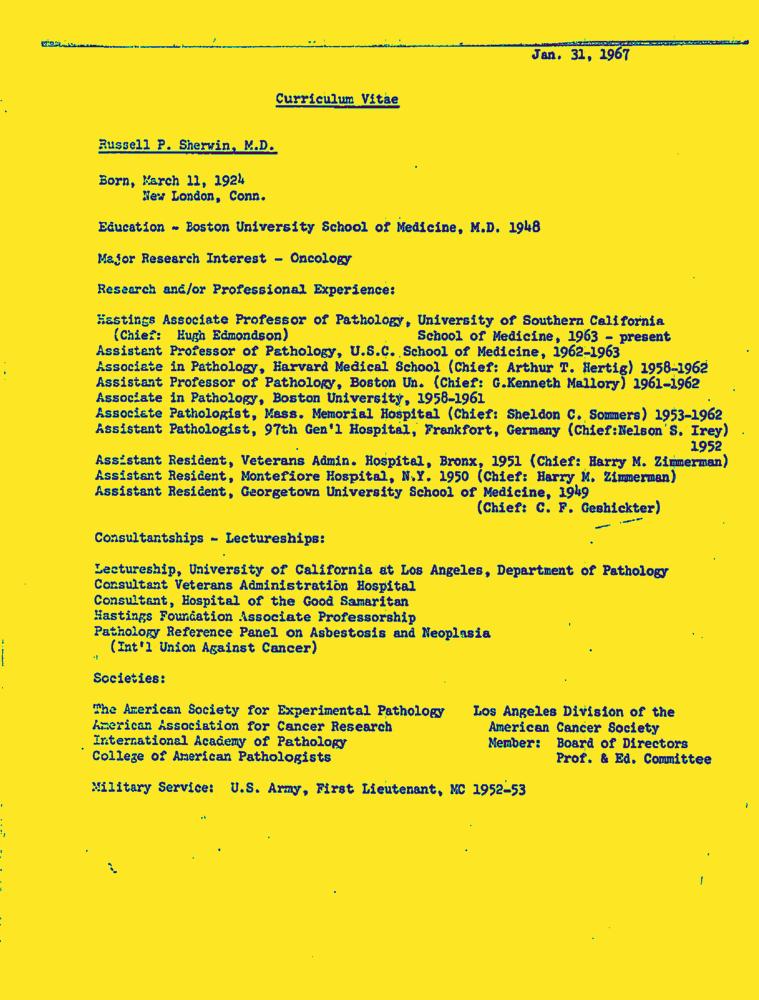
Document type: Resume-Doc